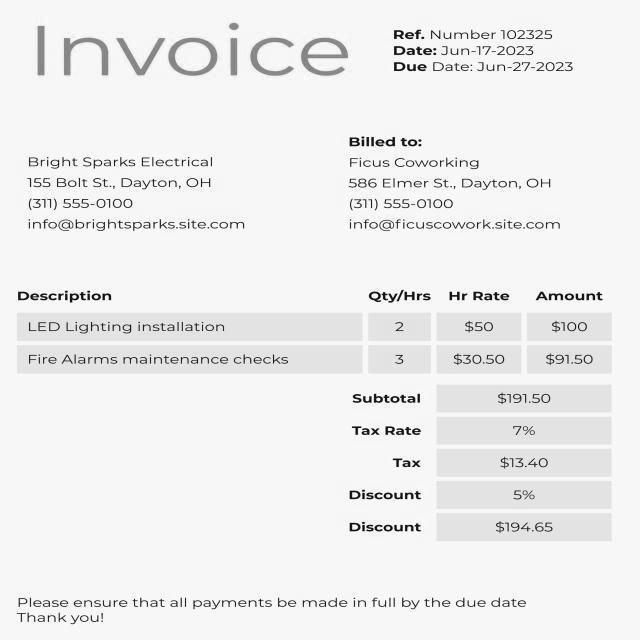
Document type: Invoice